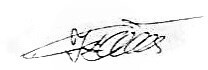
Signature of: konstantin ozgan